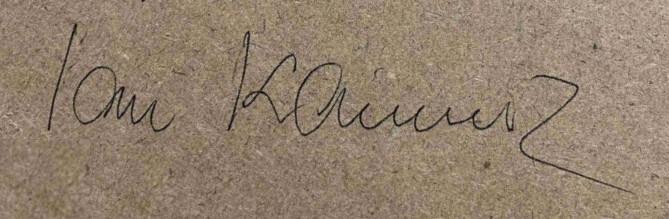
Signature of: jan kameníček